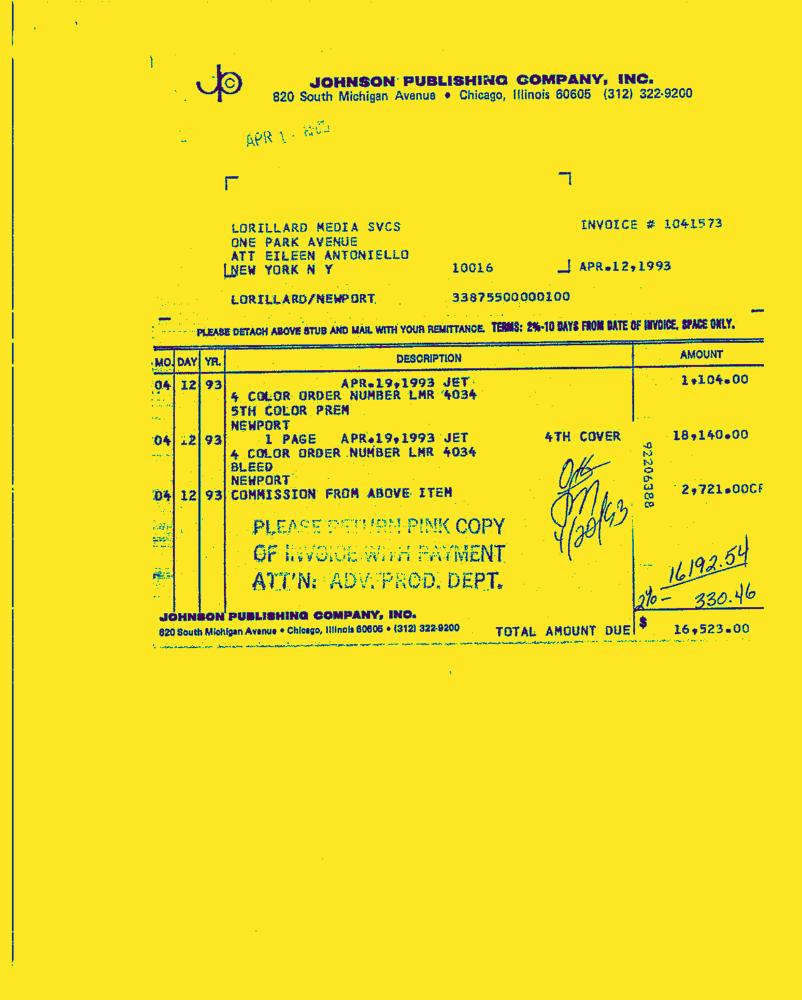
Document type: Invoice-Doc